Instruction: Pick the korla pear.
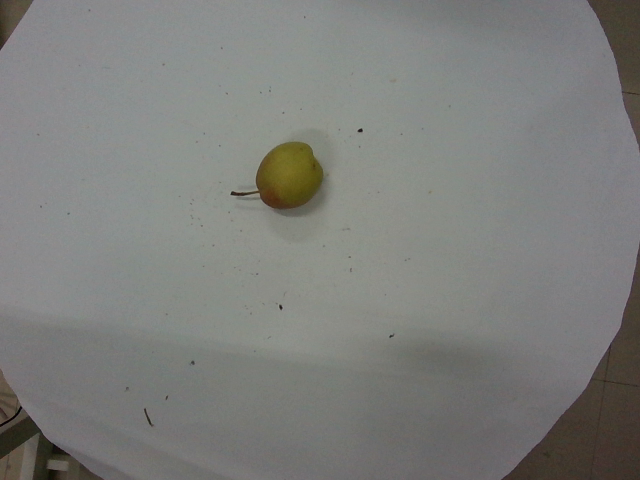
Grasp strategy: vertical